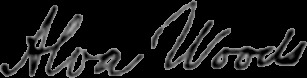
Signature of: alva woods